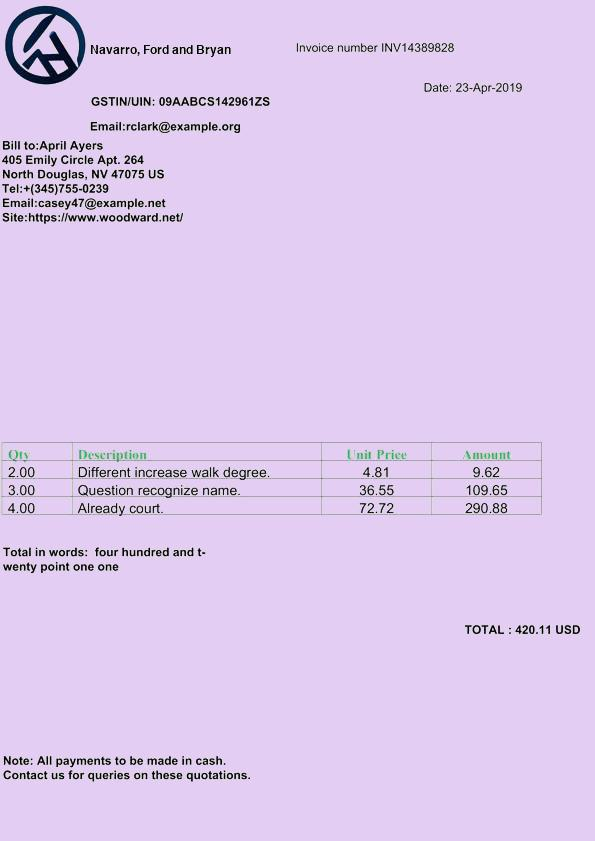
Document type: Invoice